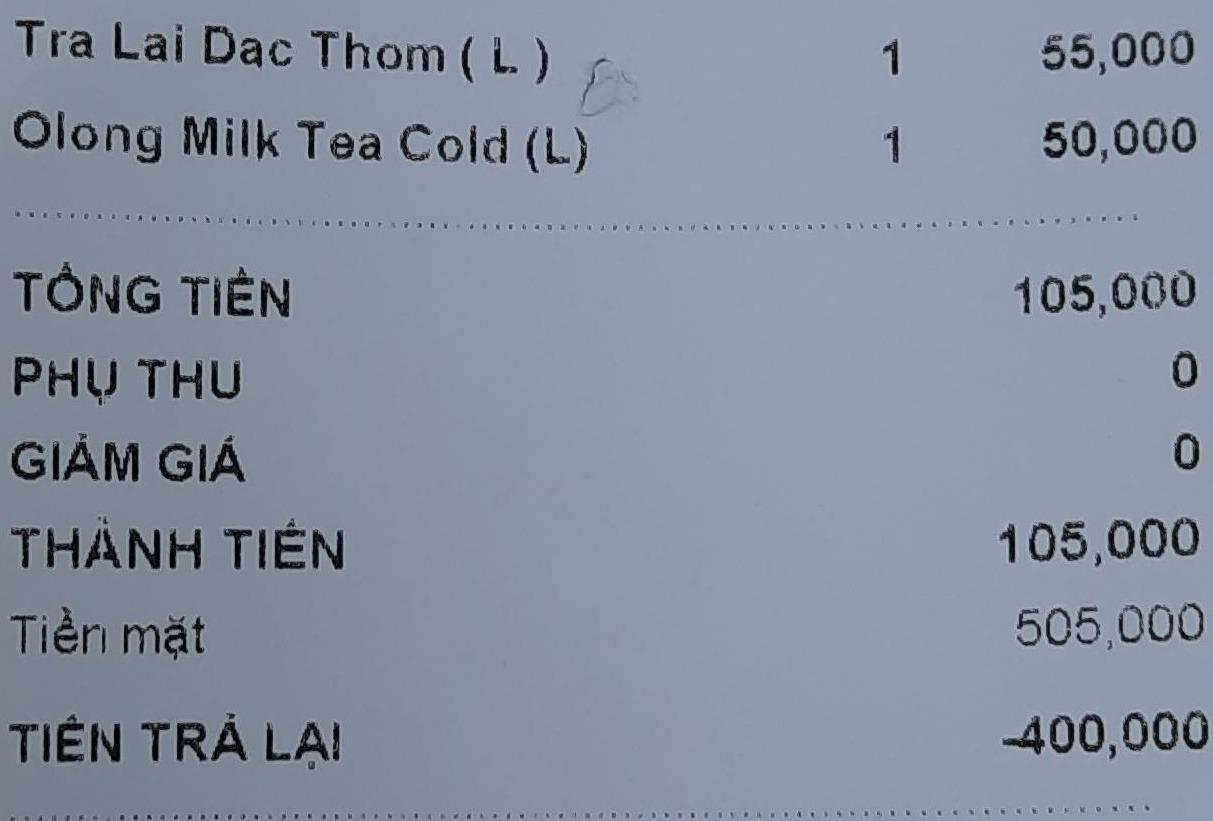
<table>
<tr>
<td>Tra Lai Dac Thom ( L )</td>
<td>1</td>
<td>55,000</td>
</tr>
<tr>
<td>Olong Milk Tea Cold (L)</td>
<td>1</td>
<td>50,000</td>
</tr>
</table>

TỔNG TIỀN 105,000
PHỤ THU 0
GIẢM GIÁ 0
THÀNH TIỀN 105,000
Tiền mặt 505,000
TIỀN TRẢ LẠI -400,000